Patient: Female, age 34
A 34-year-old woman who had been considered cured of Hodgkin's lymphoma underwent bilateral lung transplantation for bleomycin-associated pulmonary fibrosis. She had a benign clinical course for the next 7 years despite persistent poor graft function, but was then diagnosed with a left breast ductal carcinoma and underwent mastectomy and was started on tamoxifen. Three months later she noted persistent mild symptoms of cough and dyspnoea on exertion, associated with new persistent infiltrates on imaging (Figure 1, E and F), accompanied by a significant decline in FEV1 and oxyhaemoglobin desaturation with activity. TBB revealed AFOP, and high-dose corticosteroids and broad-spectrum antibiotics were given. BAL detected multi-drug resistant S. maltophilia, for which antibacterial coverage was adjusted. She gradually improved and was discharged to home, but after a stable period of 6 months, she developed increased shortness of breath, and a thoracic HRCT showed multiple new lung nodules. Lung biopsy revealed metastatic breast cancer, to which she succumbed 3 months later.
Keywords: acute fibrinous and organising pneumonia, interstitial, lung transplantation, pneumonia, thoracic
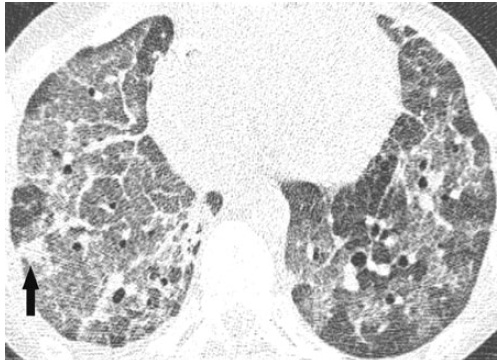
Image caption: Case 1: Transverse unenhanced computed tomography (CT) images (A and B) demonstrate dense peribronchial consolidation (thin arrows) with air bronchograms (curved arrows); note the rim of consolidation (wide arrow) peripheral to a focus of ground-glass opacity, reminiscent of the "reverse halo" sign seen in organising pneumonia, and small bilateral effusions are present (arrowheads).